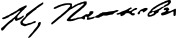
Signature of: nedelya petkova